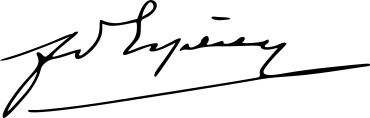
Signature of: louis franchet d espèrey